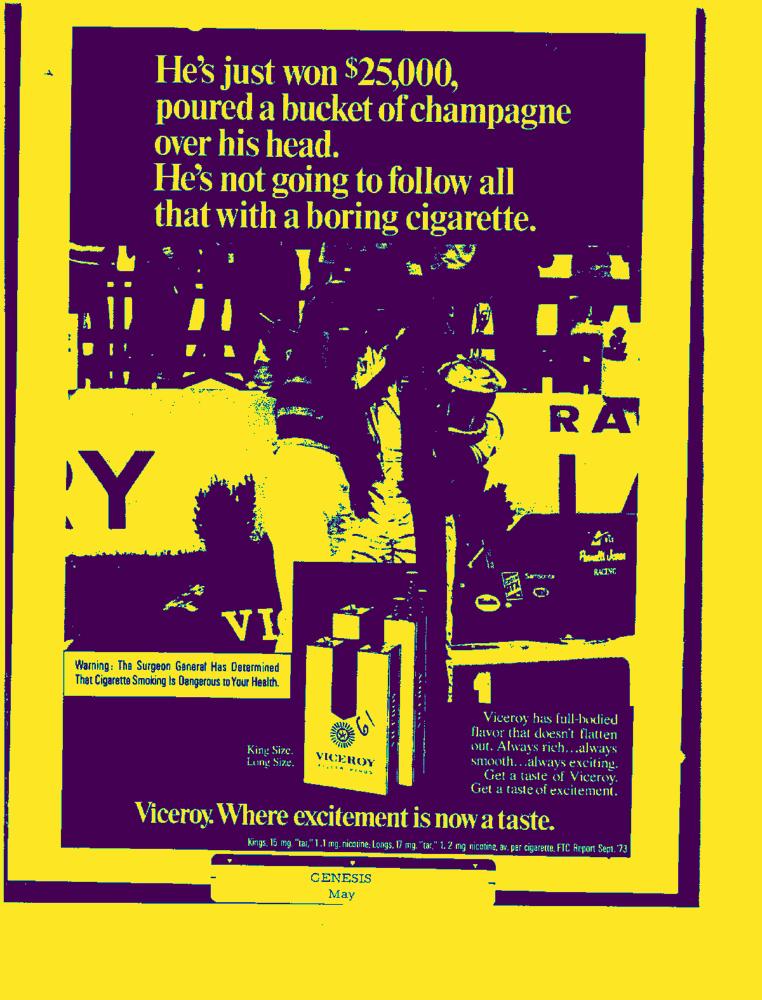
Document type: AD